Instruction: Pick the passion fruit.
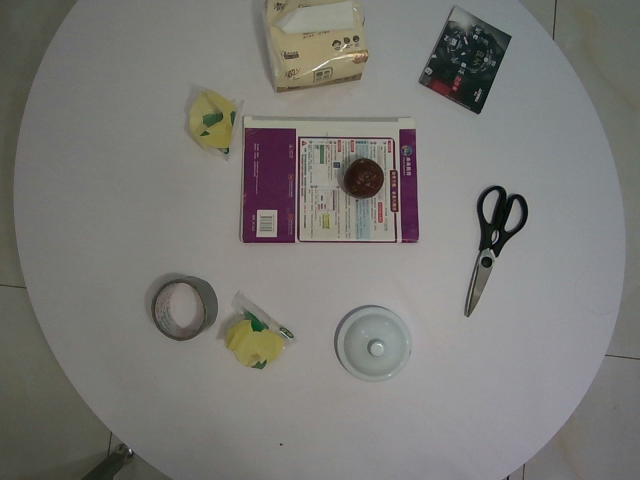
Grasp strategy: vertical